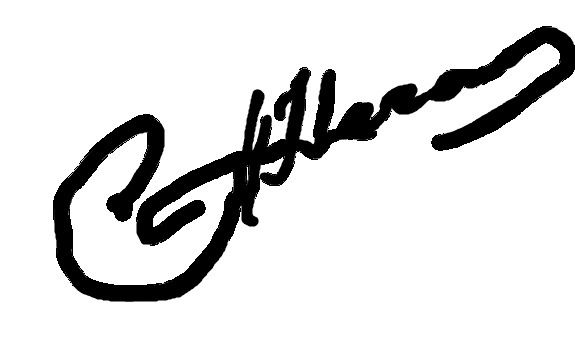
Signature of: leonid nechayev